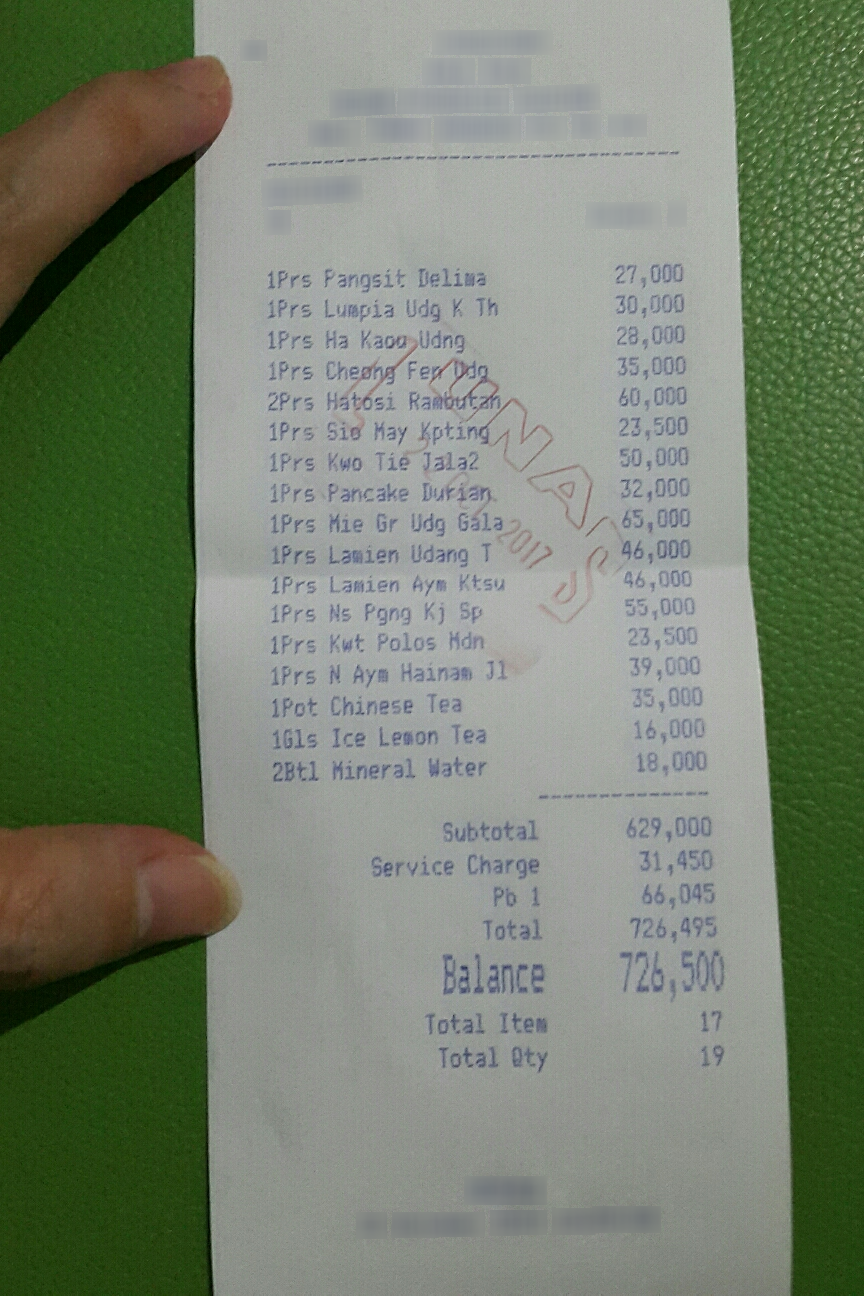
Number of items: 17
Subtotal: 629,000
Service charge: 31,450
Tax: 66,045
Total: 726,495
OCR text regions:
text: 1
text: Prs
text: Pangsit
text: Delima
text: 27,000
text: 1
text: Prs
text: Lumpia
text: Udg
text: K
text: Th
text: 30,000
text: 1
text: Prs
text: Ha
text: Kaou
text: Udng
text: 28,000
text: 1
text: Prs
text: Cheong
text: Fen
text: Udg
text: 35,000
text: 2
text: Prs
text: Hatosi
text: Rambutan
text: 60,000
text: 1
text: Prs
text: Sio
text: May
text: Kpting
text: 23,500
text: 1
text: Prs
text: Kwo
text: Tie
text: Jala2
text: 50,000
text: 1
text: Prs
text: Pancake
text: Durian
text: 32,000
text: 1
text: Prs
text: Mie
text: Gr
text: Udg
text: Gala
text: 65,000
text: 1
text: Prs
text: Lamien
text: Udang
text: T
text: 46,000
text: 1
text: Prs
text: Lamien
text: Aym
text: Ktsu
text: 46,000
text: 1
text: Prs
text: Ns
text: Pgng
text: Kj
text: Sp
text: 55,000
text: 1
text: Prs
text: Kwt
text: Polos
text: Mdn
text: 23,500
text: 1
text: Prs
text: N
text: Aym
text: Hainam
text: Jl
text: 39,000
text: 1
text: Pot
text: Chinese
text: Tea
text: 35,000
text: 1
text: Gls
text: Ice
text: Lemon
text: Tea
text: 16,000
text: 2
text: Btl
text: Mineral
text: Water
text: 18,000
text: Subtotal
text: 629,000
text: Service
text: Charge
text: 31,450
text: Pb
text: 1
text: 66,045
text: Total
text: 726,495
text: Balance
text: 726,500
text: Total
text: Item
text: 17
text: Total
text: Qty
text: 19